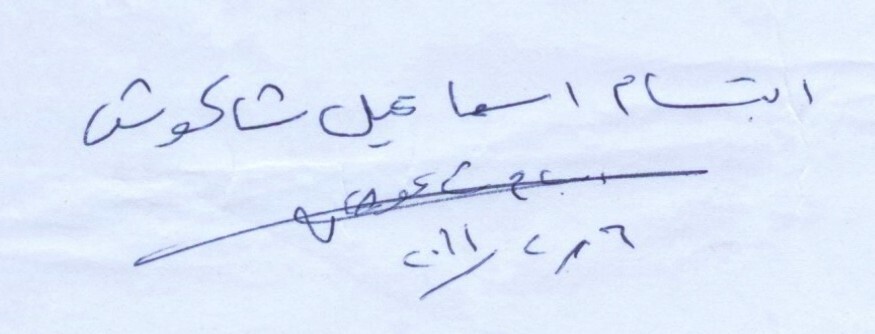
Signature of: ebtsam chakoch